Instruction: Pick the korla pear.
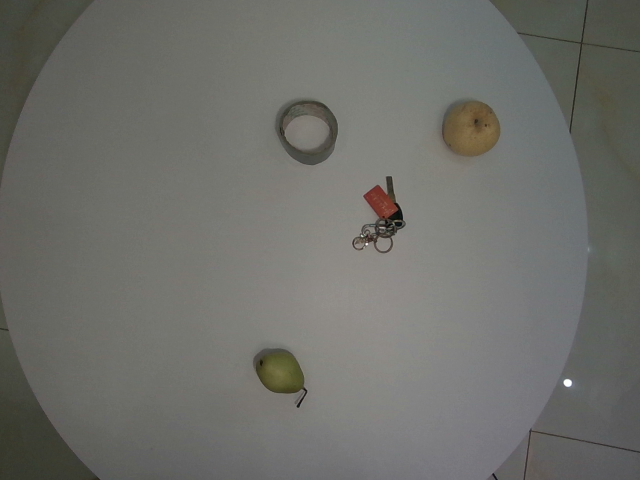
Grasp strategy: vertical